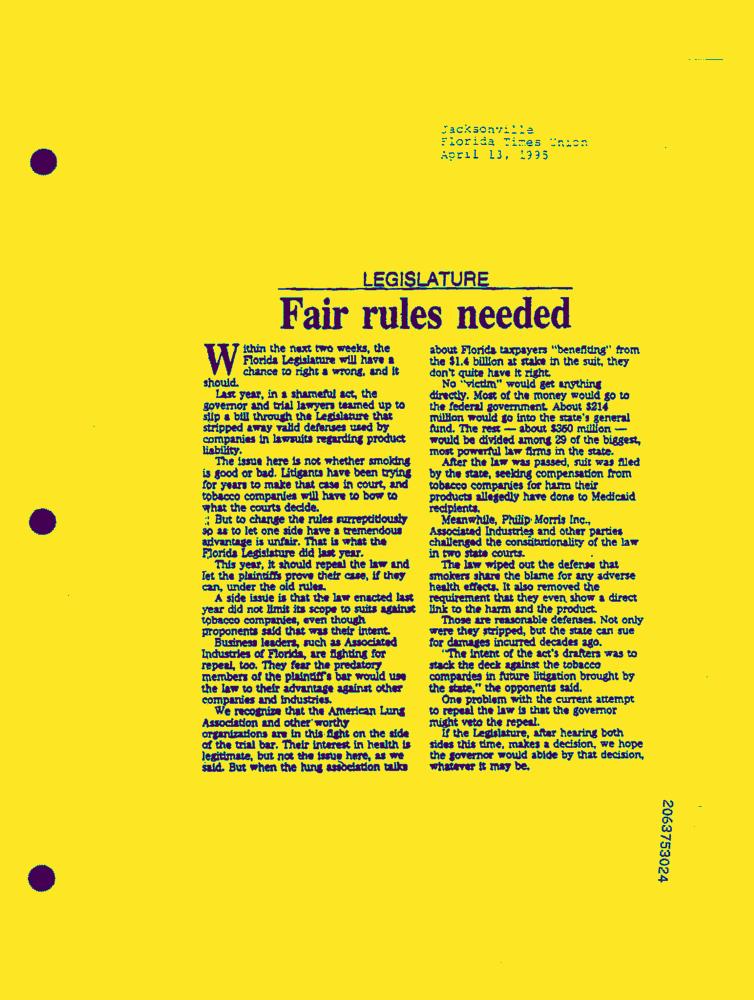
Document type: News-Article